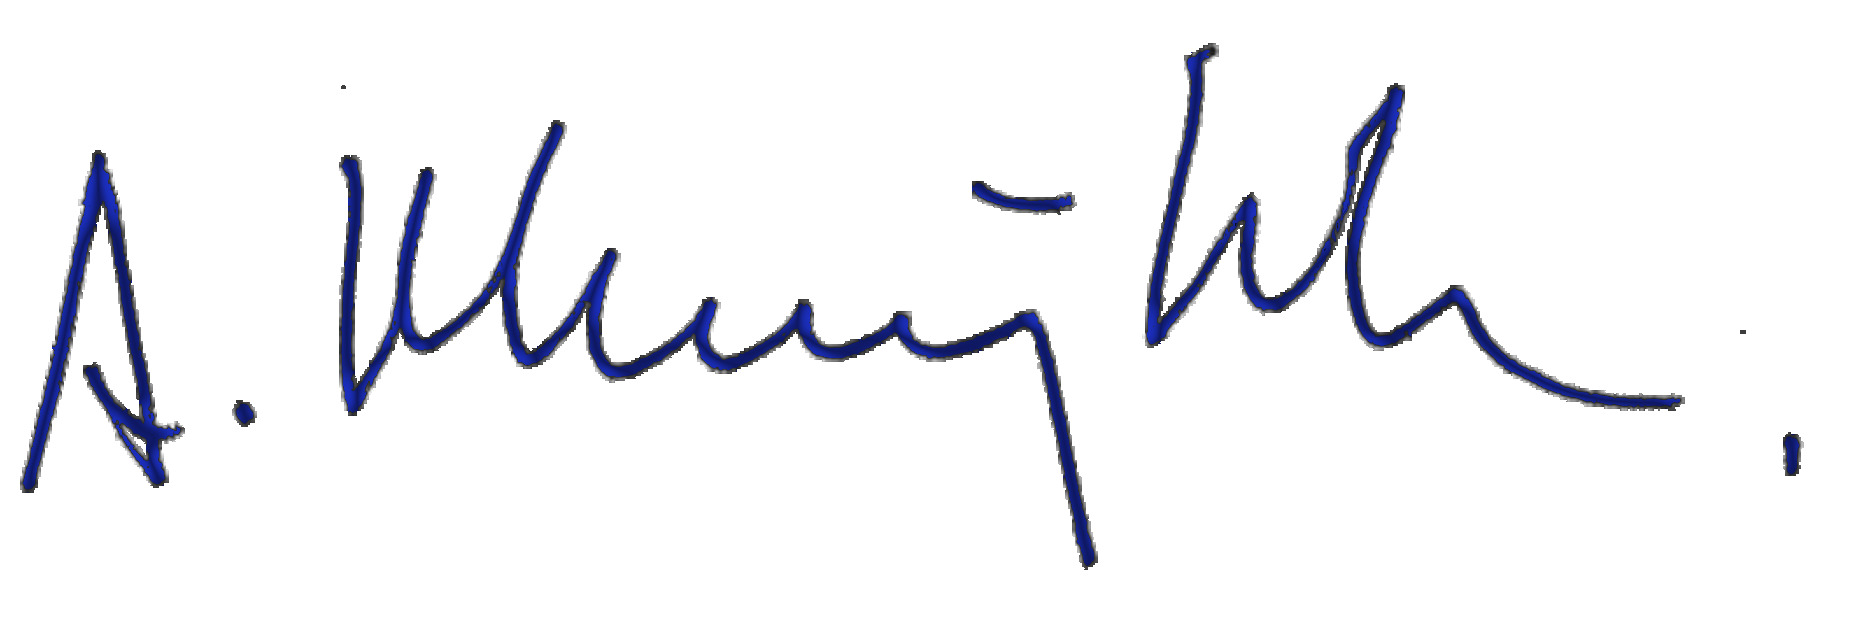
Signature of: antonio muñoz molina